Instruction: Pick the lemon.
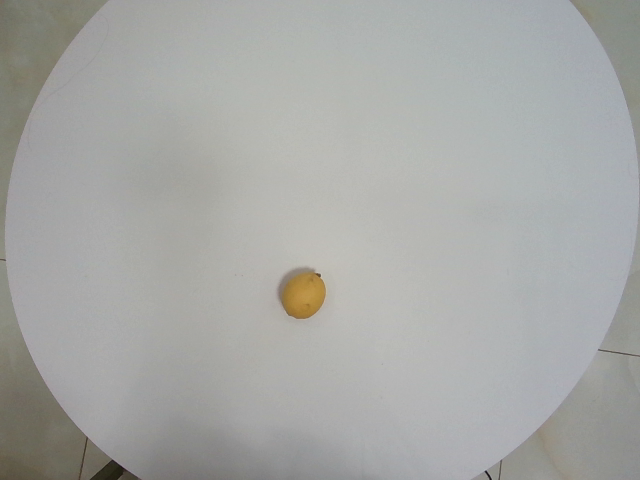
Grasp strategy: vertical